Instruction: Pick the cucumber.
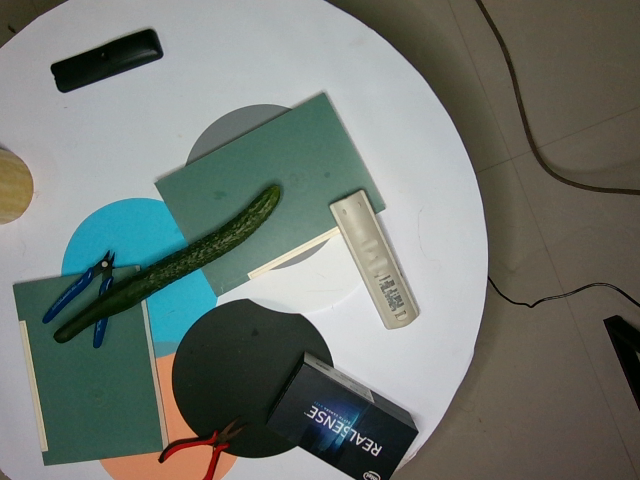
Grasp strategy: vertical